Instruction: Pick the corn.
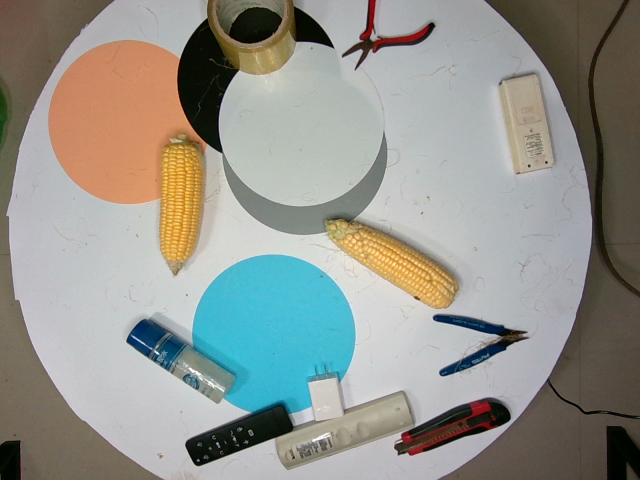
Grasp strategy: vertical